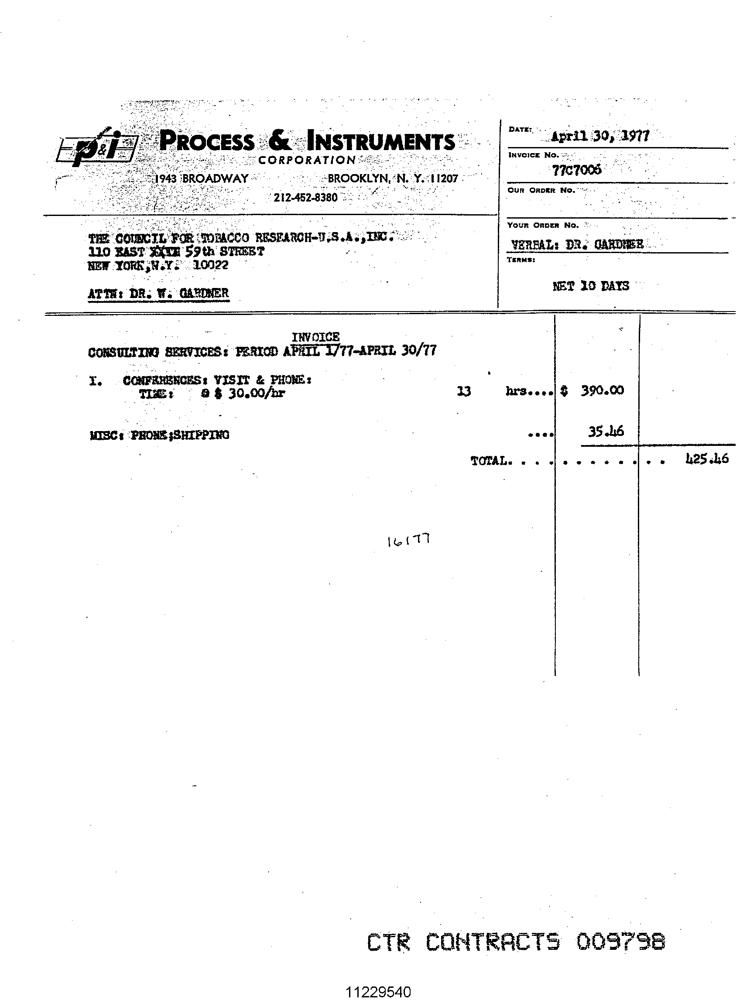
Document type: Invoice